Question: Explain the disease:
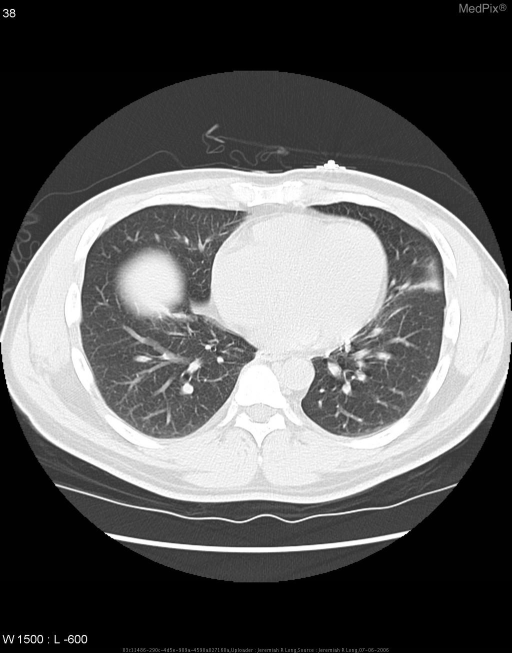
Answer: The disease is discussed as: Incidence rates for sarcoidosis vary greatly from country to country and depend, among other factors, on race, the sophistication of medical care, and the use of screening programs.  Quoted figures are in the order of 1 to 10 cases per 100,00 population per year, but this is almost certainly an underestimate as many cases remain subclinical.  Sarcoidosis occurs with about 10 times greater frequency in blacks than in whites.

Presentation is most common between 20 and 40 years of age.  The mode of presentation varies among series, depending on racial mix and the use of screening radiography.  In white-dominated series, presentation as an incidental radiographic finding is common and may occur in 40-50% of cases.  Respiratory illness, erythema nodosum, ocular symptoms, and other skin lesions represent the other common presentations.  In predominantly black series, respiratory and systemic symptoms like fatigue, malaise, weakness, weight loss, and fever are most common.

A firm diagnosis for sarcoidosis can be made with consistent clinicoradiologic findings and histologic evidence of widespread non-caseating granulomas in more than one organ or a positive Kveim skin test.  In clinical practice the organs most commonly sampled are lymph nodes, liver, and lung.

Laboratory investigations also show elevated serum angiotensin-converting enzyme (ACE) levels.  Serum ACE levels correlate with degree of total body granuloma burden and the activity of clinical disease as a whole but not convincingly with the degree of and activity of pulmonary disease.

Sarcoidosis can be managed conservatively.  If treatment is indicated then steroids are the agents of choice.  Indications for treating chest disease are not firmly established but most patients with symptomatic or progressive stage II or III disease will be on treatment.  There is no doubt in the short-term efficacy of steroids but the long-term value is less clear.  The majority of deaths from sarcoidosis are related to pulmonary or cardiac disease.

Sarcoidosis is commonly staged according to its appearance on the chest radiograph:

Stage 0 – clear
Stage I – node enlargement only
Stage II – node enlargement and parenchymal shadowing
Stage III – parenchymal shadowing only
Stage IV – Fibrosis with distortion and bullae

The stage at presentation is generally considered to correlate with prognosis.

Lymphadenopathy is the most common intrathoracic manifestation of sarcoidosis.  Symmetric, bilateral hilar adenopathy with some form of paratracheal adenopathy is the classic pattern.  Fluctuation in nodal enlargement during intermittent steroid treatment is well recognized.  Sarcoid nodes may calcify.

Parenchymal shadowing is seen at the time of presentation in a little under a half of the patients with sarcoidosis.  A practical division is that between reversible and irreversible opacities.

Reversible changes consist of three patterns:  reticulonodular opacities, ill-defined opacities with characteristics of consolidation (alveolar), and large nodules.  These patterns can occur alone or in varying combinations.  They may resolve partially or completely, or they may progress to a irreversible, fibrotic pattern.  Such fibrosis ranges from minor and radiologically undetectable, to gross with scar-like shadowing and distortion on the chest radiograph.

On HRCT, sarcoidosis is characterized by mid-upper zone peribronchovascular thickening and irregularity with small nodules distributed in a perilymphatic fashion: along bronchovascular margins, along interlobular septa, and subpleurally (including fissures).  The most common and almost universal finding is small, 1 to 5 mm nodules, usually with irregular but sharp borders.

Focal opacities larger than 1cm in diameter maybe cause by localized areas of consolidation – alveolar sarcoid – characterized by ill-defined margins and an air bronchogram.

Ground glass opacity is seen in about 40% of patients.  It is patchy and may have a lobular distribution.  Ground glass opacity is usually produced by multiple granulomas rather than alveolitis.

Scarring causes a number of signs: lobular distortion, traction bronchiolectasis, honeycombing, and cyst or bullae formation.  Nodules, consolidation, ground-glass opacity, and septal lines are potentially reversible.  On the contrary irregular course lines, cysts, honeycombing, bronchiolectasis, and distortion are permanent.